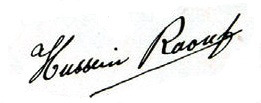
Signature of: rauf orbay